Question: What is the potential diagnosis?
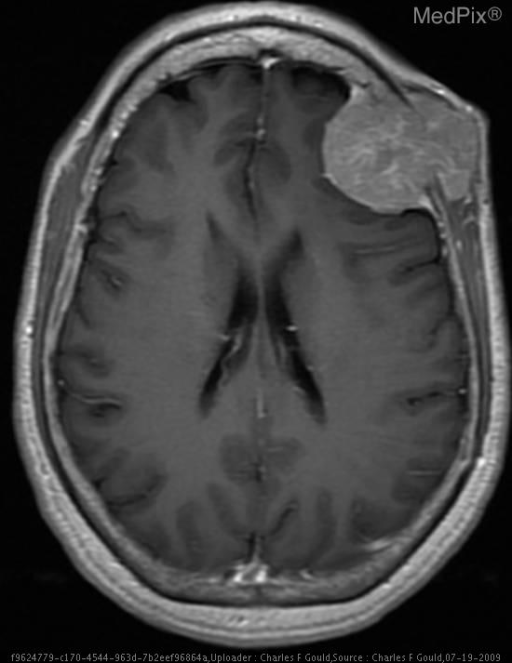
Answer: The possible diagnosis includes •  Surgical defect
•  Lytic metastasis
•  Hemangioma
•  Brown Tumor
•  Hemangiopericytoma
•  Meningioma (multiple or Meningiomatosis)
•  Multiple myeloma.